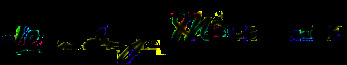
Signature of: leander j mccormick